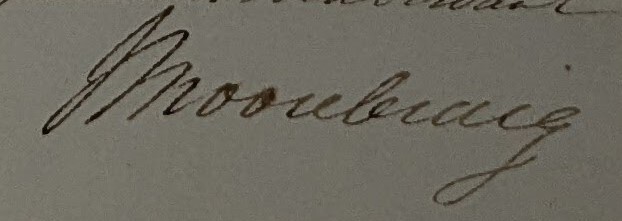
Signature of: j moore craig